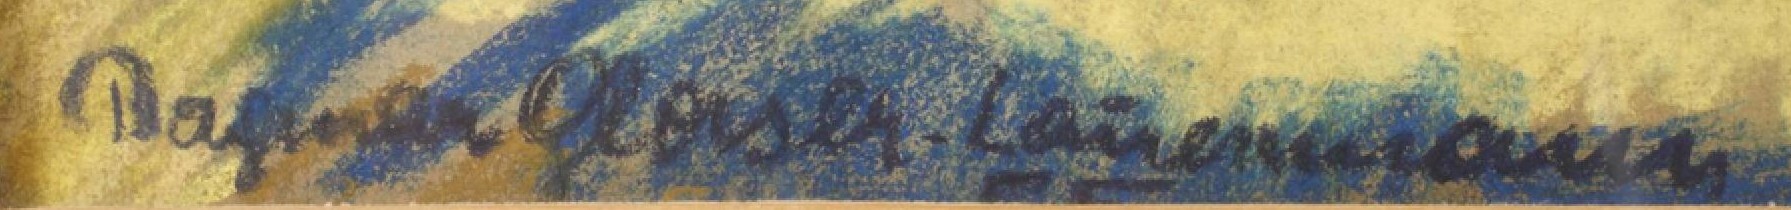
Signature of: dagmar glaser lauermann